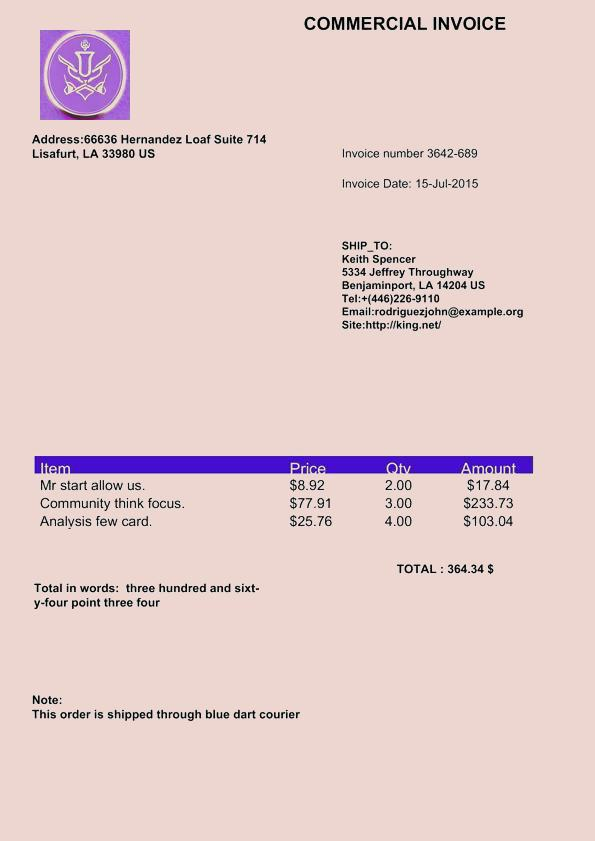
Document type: Invoice